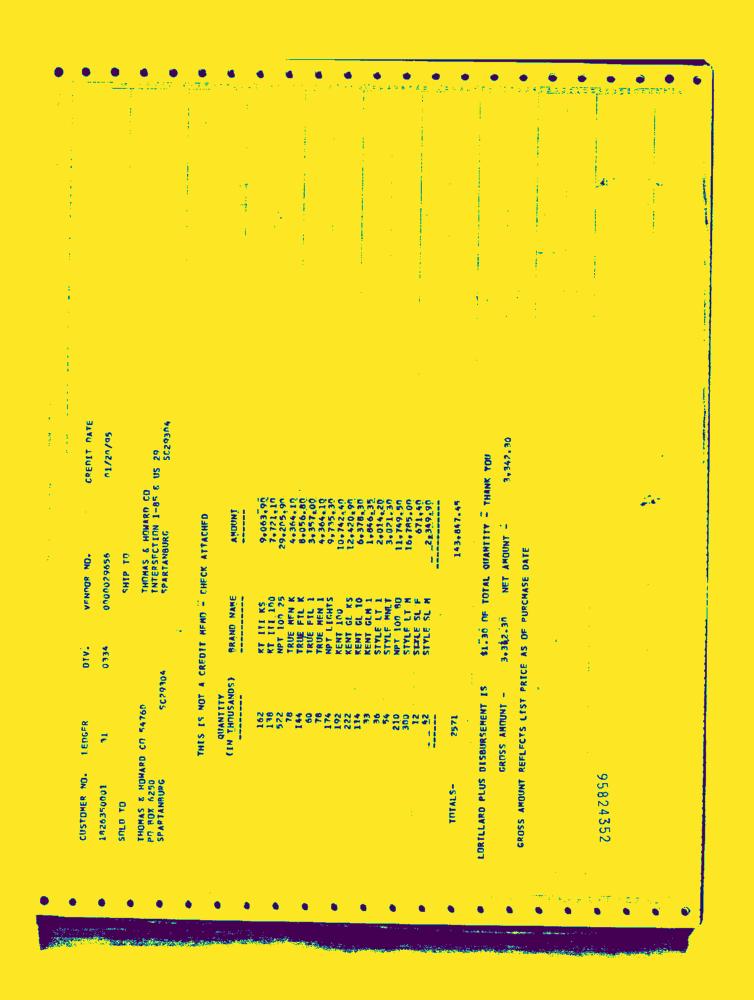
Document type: Invoice-Doc